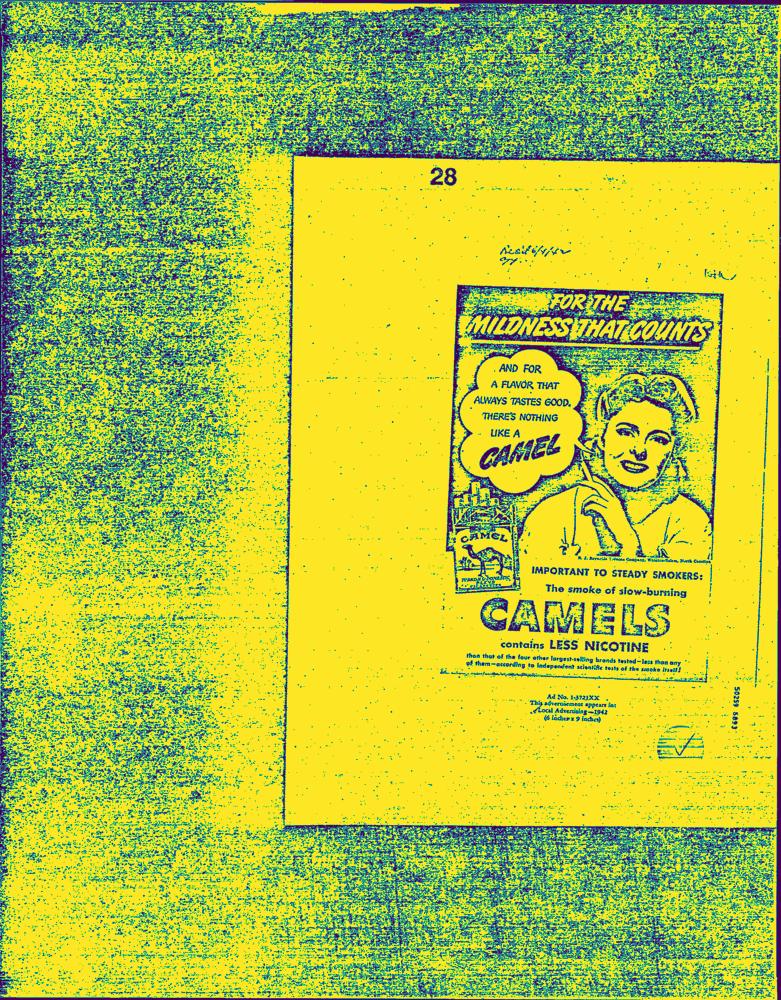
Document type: AD